Question: What was observed in the imaging?
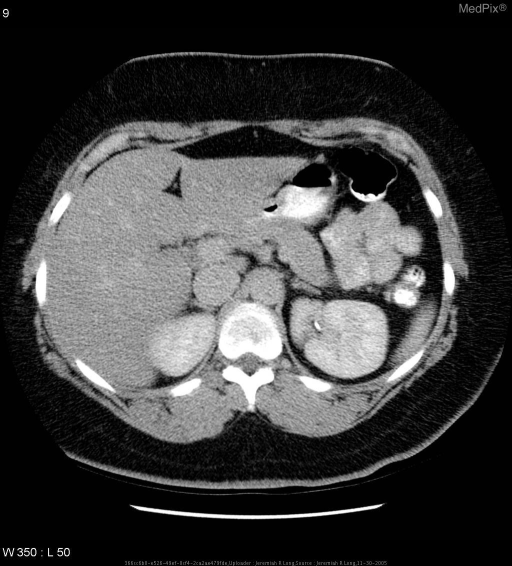
Answer: The imaging shows Triple phase IV contrast study of the abdomen demonstrates a liver hemangioma, and incidental note is made of a left-sided bifid ureter. Three delayed contrast enhanced CT images of the abdomen demonstrating the left kidney with a superior pole and collecting system, a more inferior image of the left kidney with parenchyma and no collecting system (the so-called \"faceless\" kidney), and a still more inferior image of the left kidney with the reappearance of a collecting system, consistent with a duplicated collecting system..